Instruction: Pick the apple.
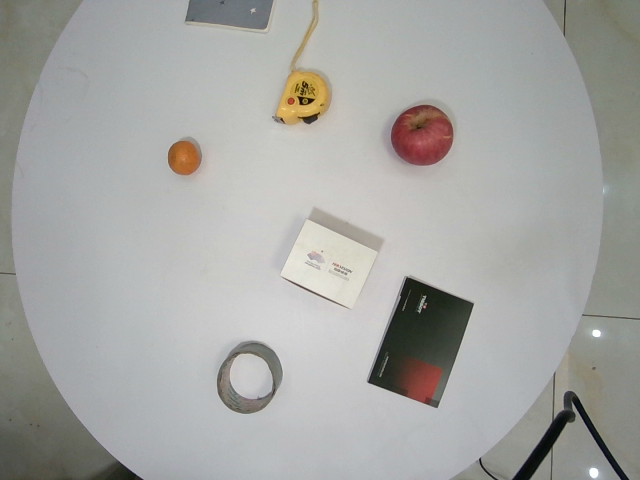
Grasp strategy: vertical